Question: What is the suspected problem?
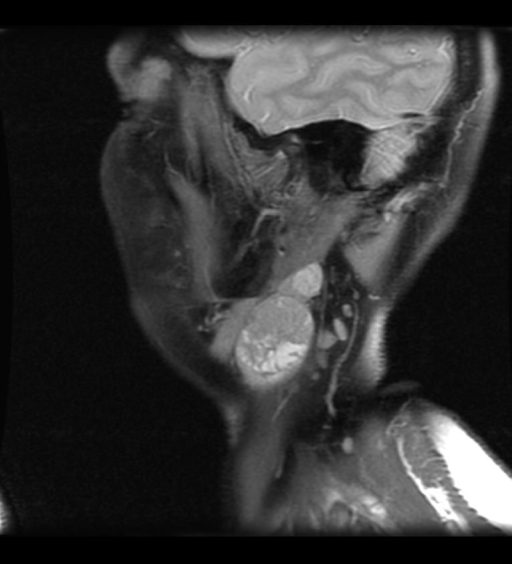
Answer: The findings suggest Neck CT: Mass adjacent to left parotid and medial to digastric measuring 2.8 (AP)x 1.6 (trans)x 4.5cm(cc).  Soft tissue asymmetry superior to left vallecula - mass cannot be excluded.

Neck MRI: Enhancing plaque-like mass measuring 0.9 x 2.2 x 3.4 cm at base of the tongue.  A second enhancing mucosal plaque-like lesion at same level of tongue base to the right of midline measuring 1.5cm (trans) x 2.9cm (CC) x 6mm thick.  Masses do not appear to extend into musculature of tongue.  Hemorrhagic and necrotic lymph node in level 1 left side just inferior to mandible and deep portion of parotid lateral to carotids measuring 3 x 1.8 x 3.8cm.  Second necrotic node above previous measuring 1.1 x 1.3 x 1.6cm.. •  Post contrast.

•  Necrotic left neck nodes in level 1 region.. The patient might have a history of HPI: Presented with a 6 month hisotry of an asymptomatic left neck mass s/p failed course of abx therapy and two non-diagnostic FNAs.

PMH: Denies any h/o CA, XRT, chemo.  Denies any h/o heart dz, lung dz, DM, SLE, scleroderma, or IBD.

PSH: T&A at 6; BTL at 41; Right foot surgery at 51.

FHX: mom h/o uterine and colon CA; 3 sisters h/o breast CA; sister h/o uterine CA; sister h/o breast and kidney CA, died at 52; brother died of lung CA at 52

Allergies: NKDA

Meds: Tylenol

SHx: G4P4, postmenopausal; lifetime non-smoker, non-drinker; no significant travel or occupational exposure history

ROS: Pos for globus sensation.  Denies weight loss, pain, hoarseness, dysphagia, constitutional symptoms..